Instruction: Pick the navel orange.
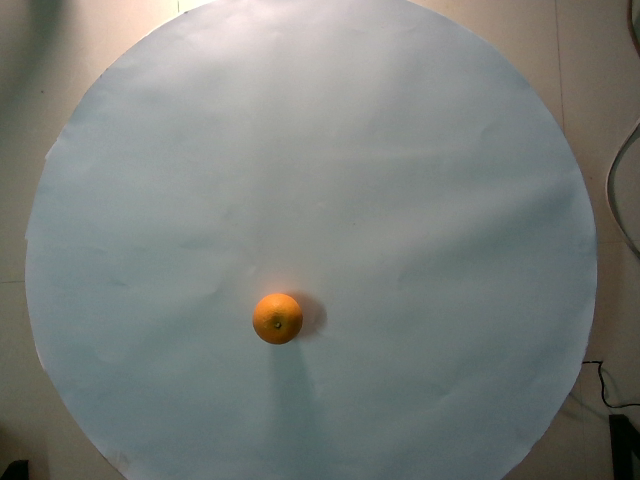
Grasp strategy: vertical